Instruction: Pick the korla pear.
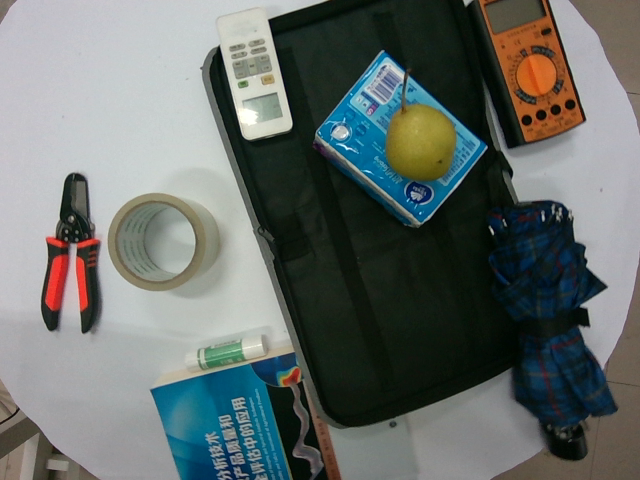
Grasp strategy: vertical